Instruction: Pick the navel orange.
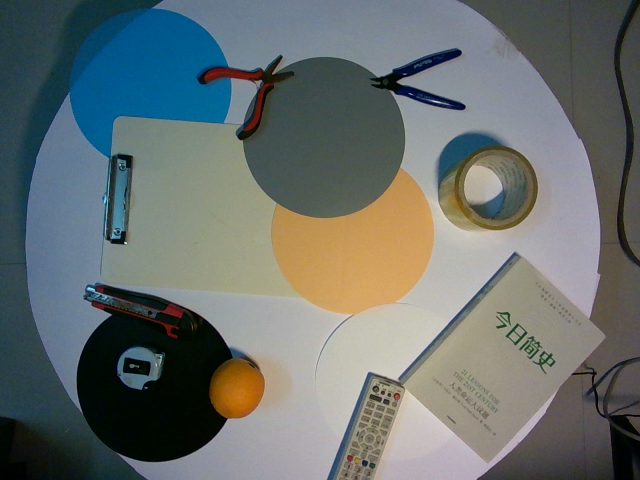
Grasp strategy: vertical